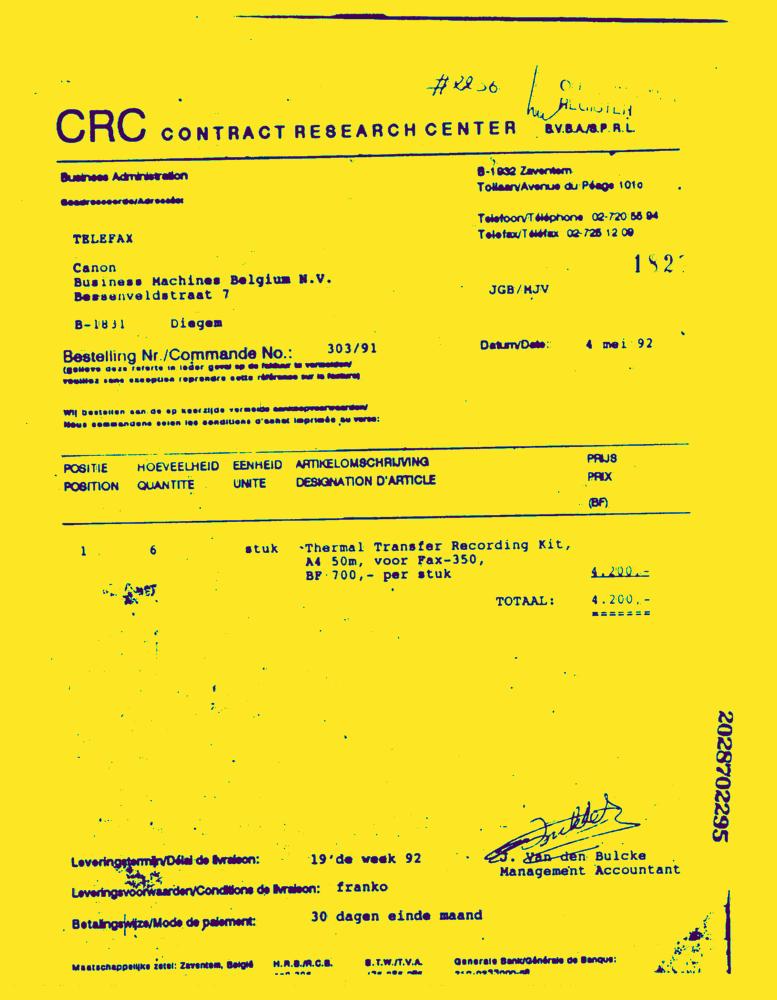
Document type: Invoice-Doc